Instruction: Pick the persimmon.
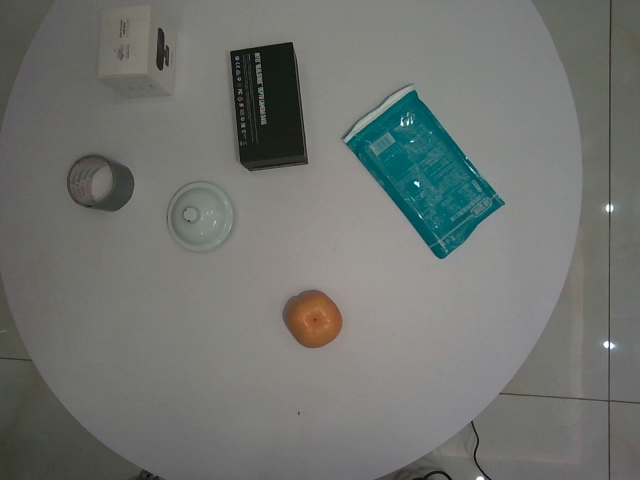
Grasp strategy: vertical